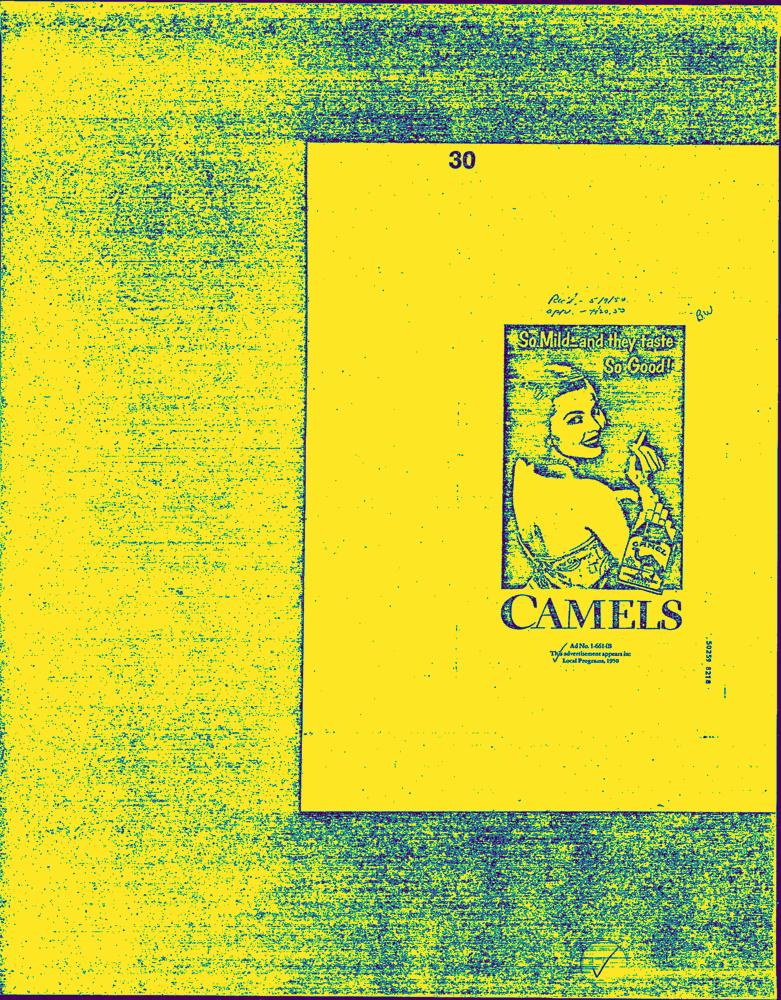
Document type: AD